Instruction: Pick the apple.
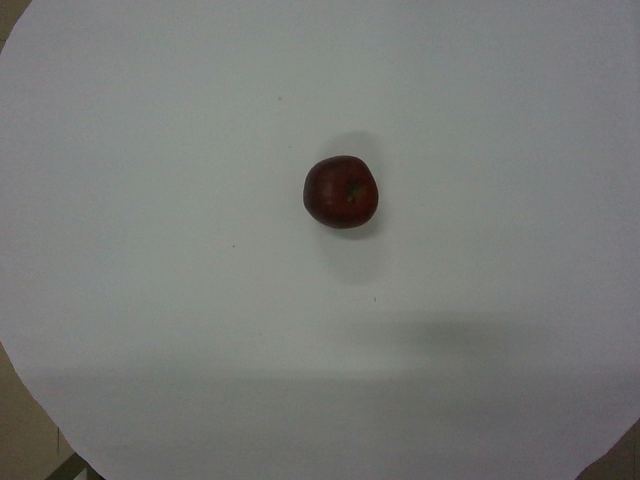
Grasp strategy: vertical